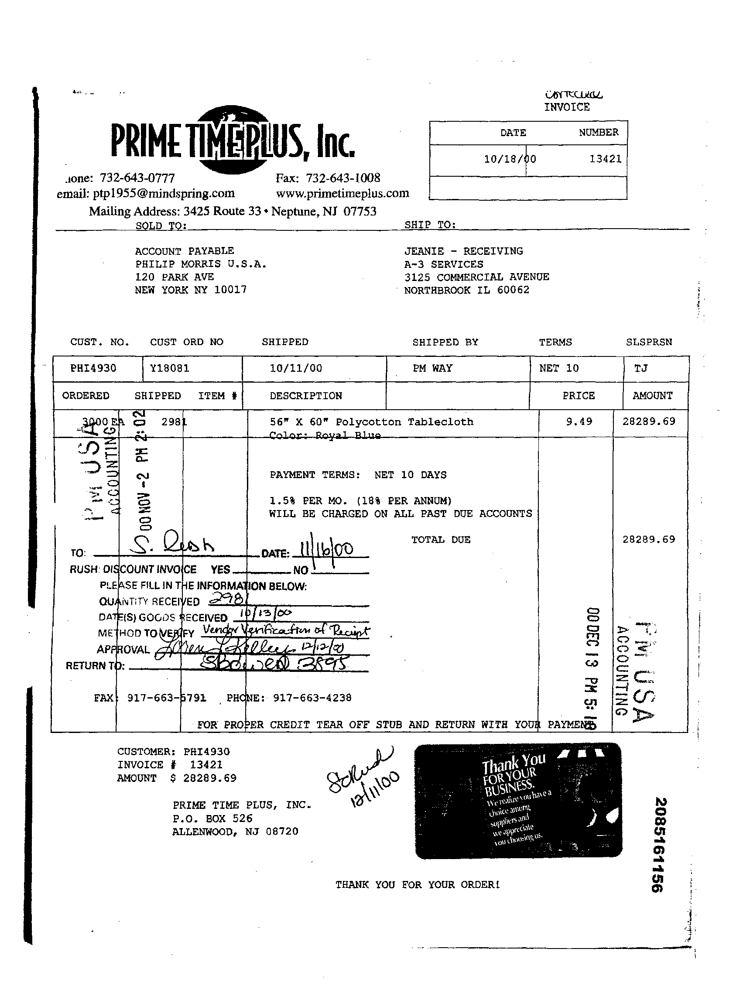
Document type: Invoice